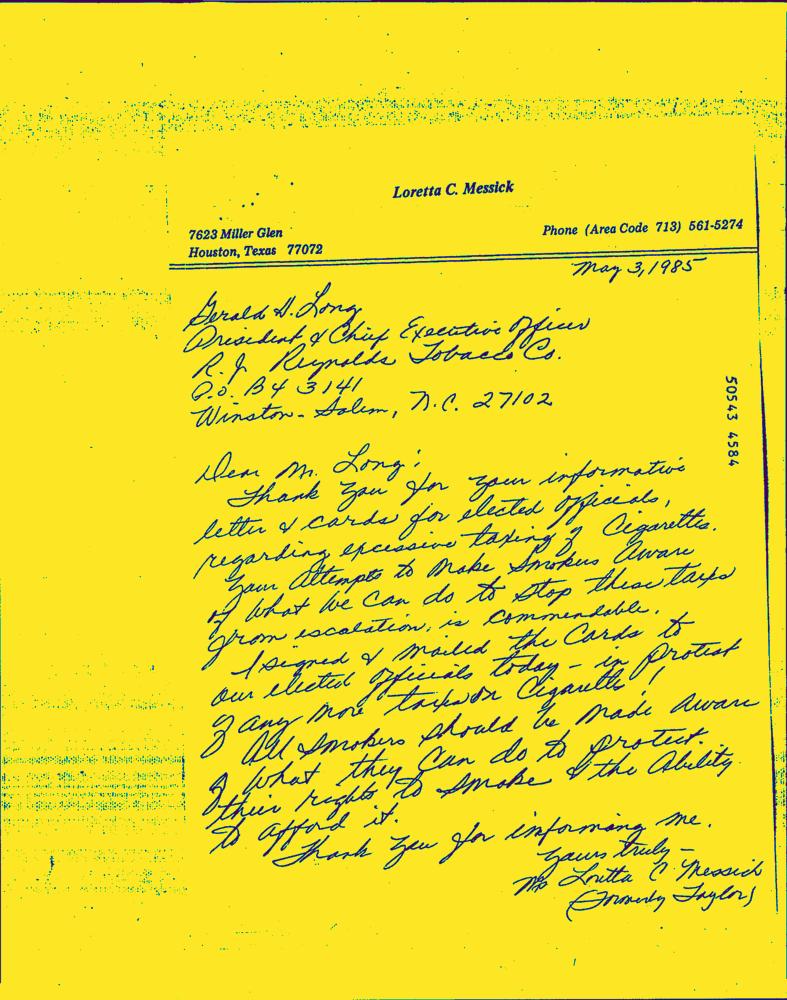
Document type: Hand-Written